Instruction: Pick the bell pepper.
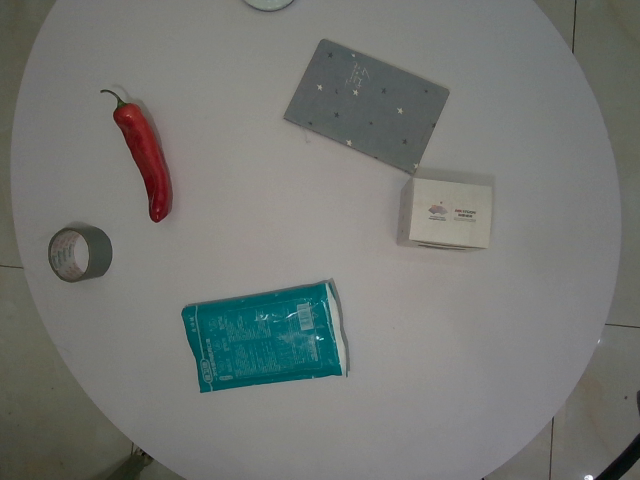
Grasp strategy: vertical